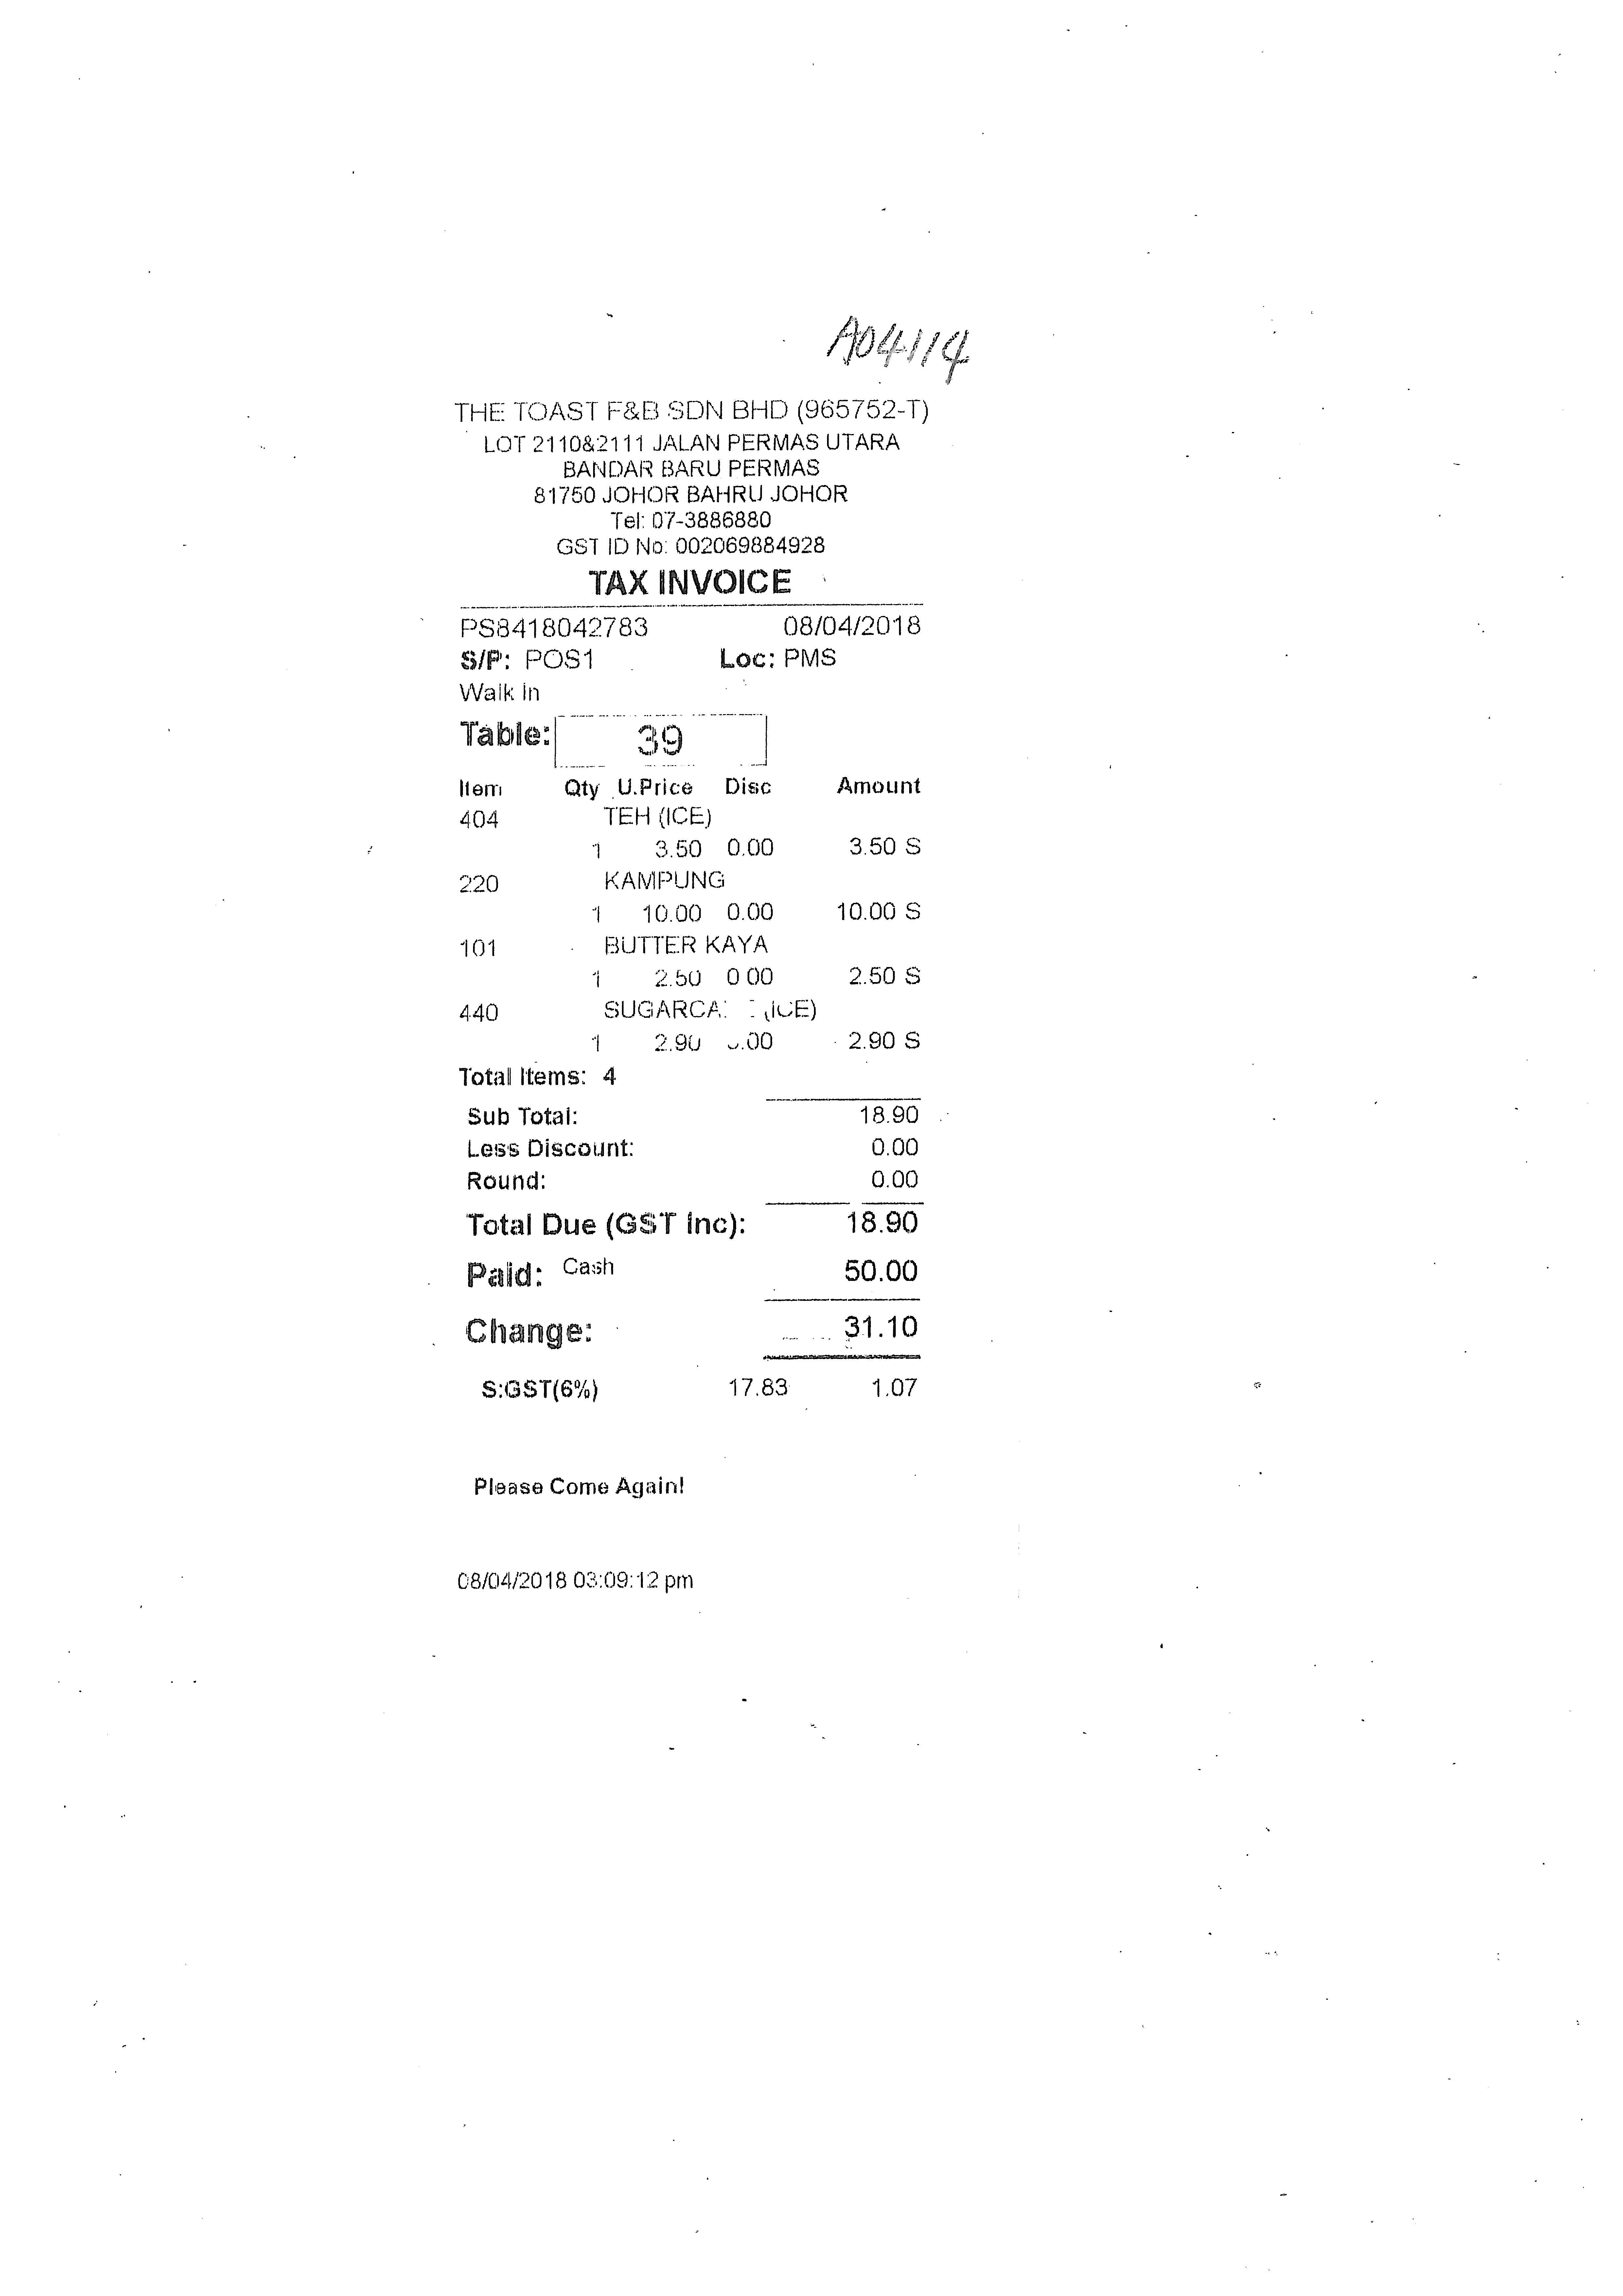
THE TOAST F&B SDN BHD (965752-T)
LOT 2110&2111 JALAN PERMAS UTARA
BANDAR BARU PERMAS
81750 JOHOR BAHRU JOHOR
TEL: 07-3886880
GST ID NO: 002069884928
TAX INVOICE
PS8418042783
08/04/2018
S/P: POS1
LOC: PMS
WALK IN
TABLE:
39
ITEM
QTY
U.PRICE
DISC
AMOUNT
404
TEH (ICE)
1
3.50
0.00
3.50 S
220
KAMPUNG
1
10.00
0.00
10.00 S
101
BUTTER KAYA
1
2.50
0.00
2.50 S
440
SUGARCA
1
2.90
.00
2.90 S
TOTAL ITEMS: 4
SUB TOTAL:
18.90
LESS DISCOUNT:
0.00
ROUND:
0.00
TOTAL DUE (GST INC):
18.90
PAID:
50.00
CHANGE:
31.10
S:GST(6%)
17.83
1.07
PLEASE COME AGAIN!
08/04/2018 03:09:12 PM
(ICE)
CASH